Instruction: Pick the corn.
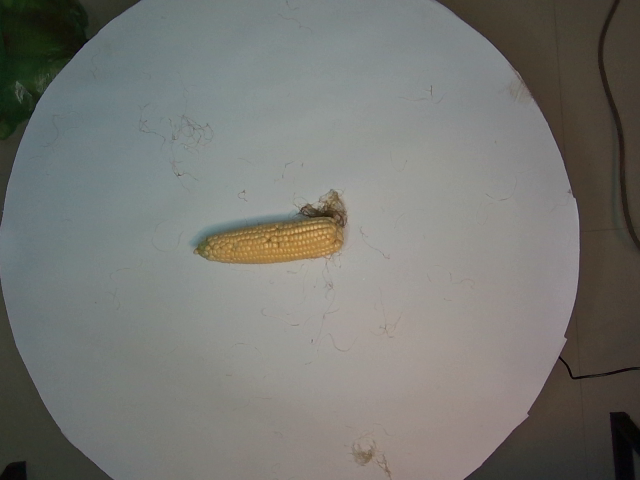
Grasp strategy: vertical